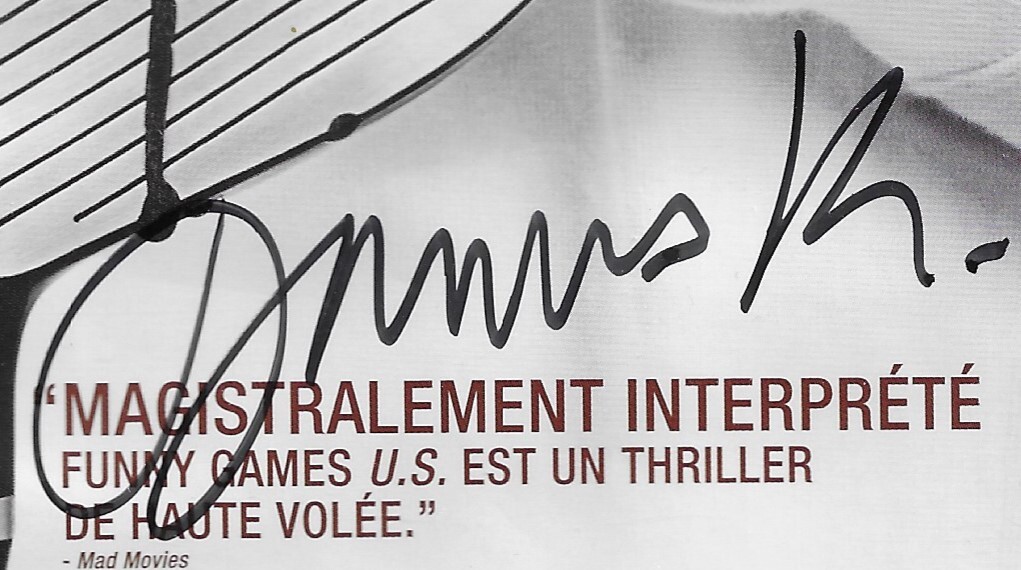
Signature of: darius khondji